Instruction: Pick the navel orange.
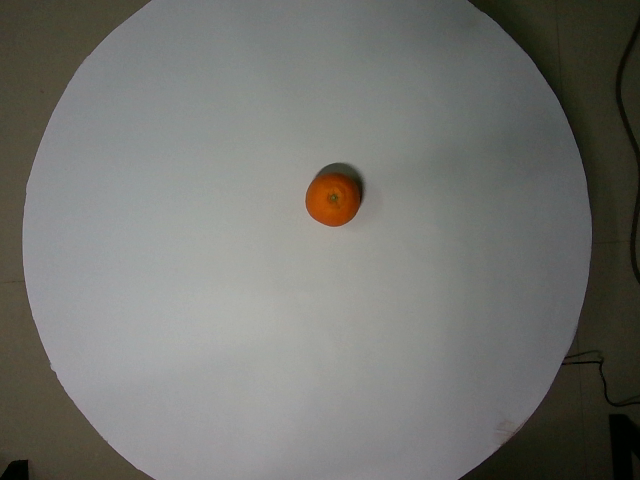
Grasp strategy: vertical